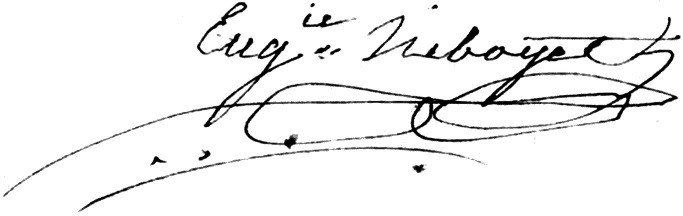
Signature of: eugénie niboyet